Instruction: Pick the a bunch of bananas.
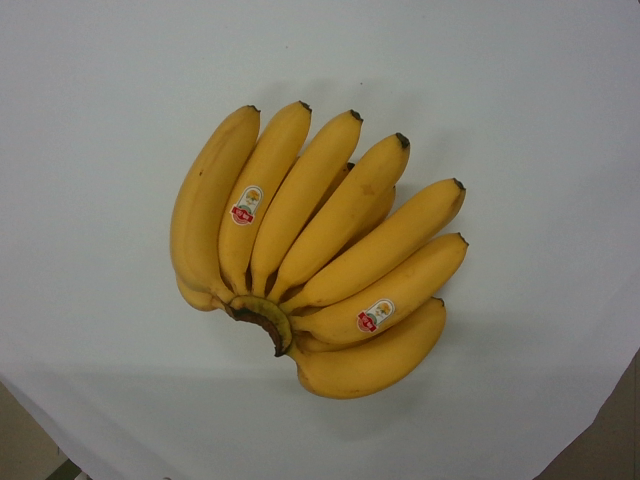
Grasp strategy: vertical